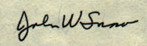
Signature of: john w snow